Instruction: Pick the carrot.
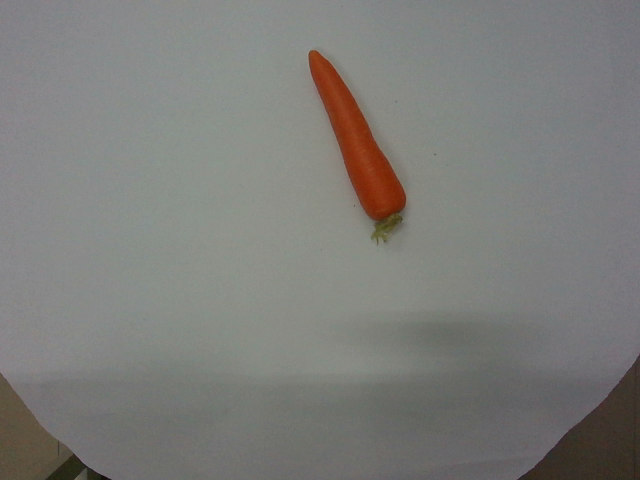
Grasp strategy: vertical